Question: How does the patient history play a role?
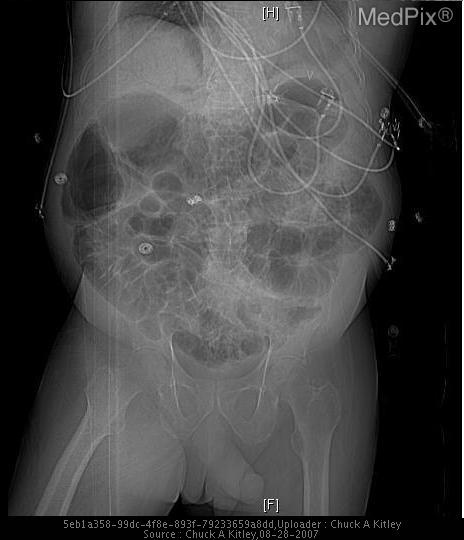
Answer: The patient's history of 76 yo man presents with 1.5 day history of increasing nausea, vomiting, and abdominal distention. is key in understanding the case.